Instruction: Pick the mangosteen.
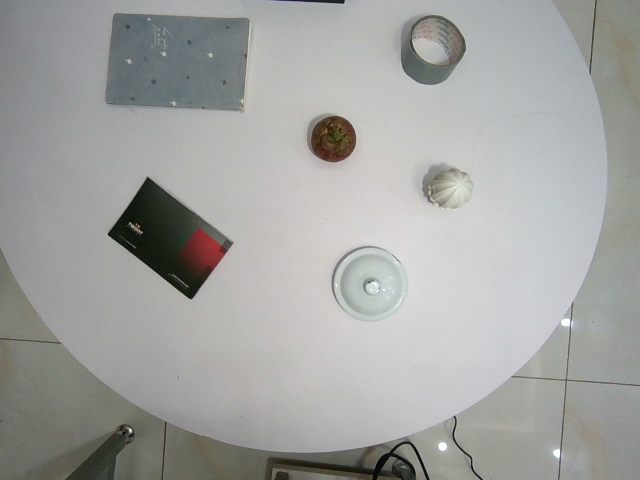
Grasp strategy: vertical